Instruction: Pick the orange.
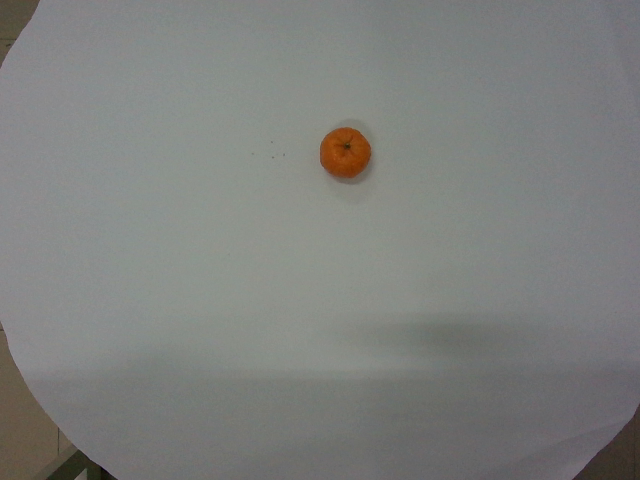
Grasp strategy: vertical